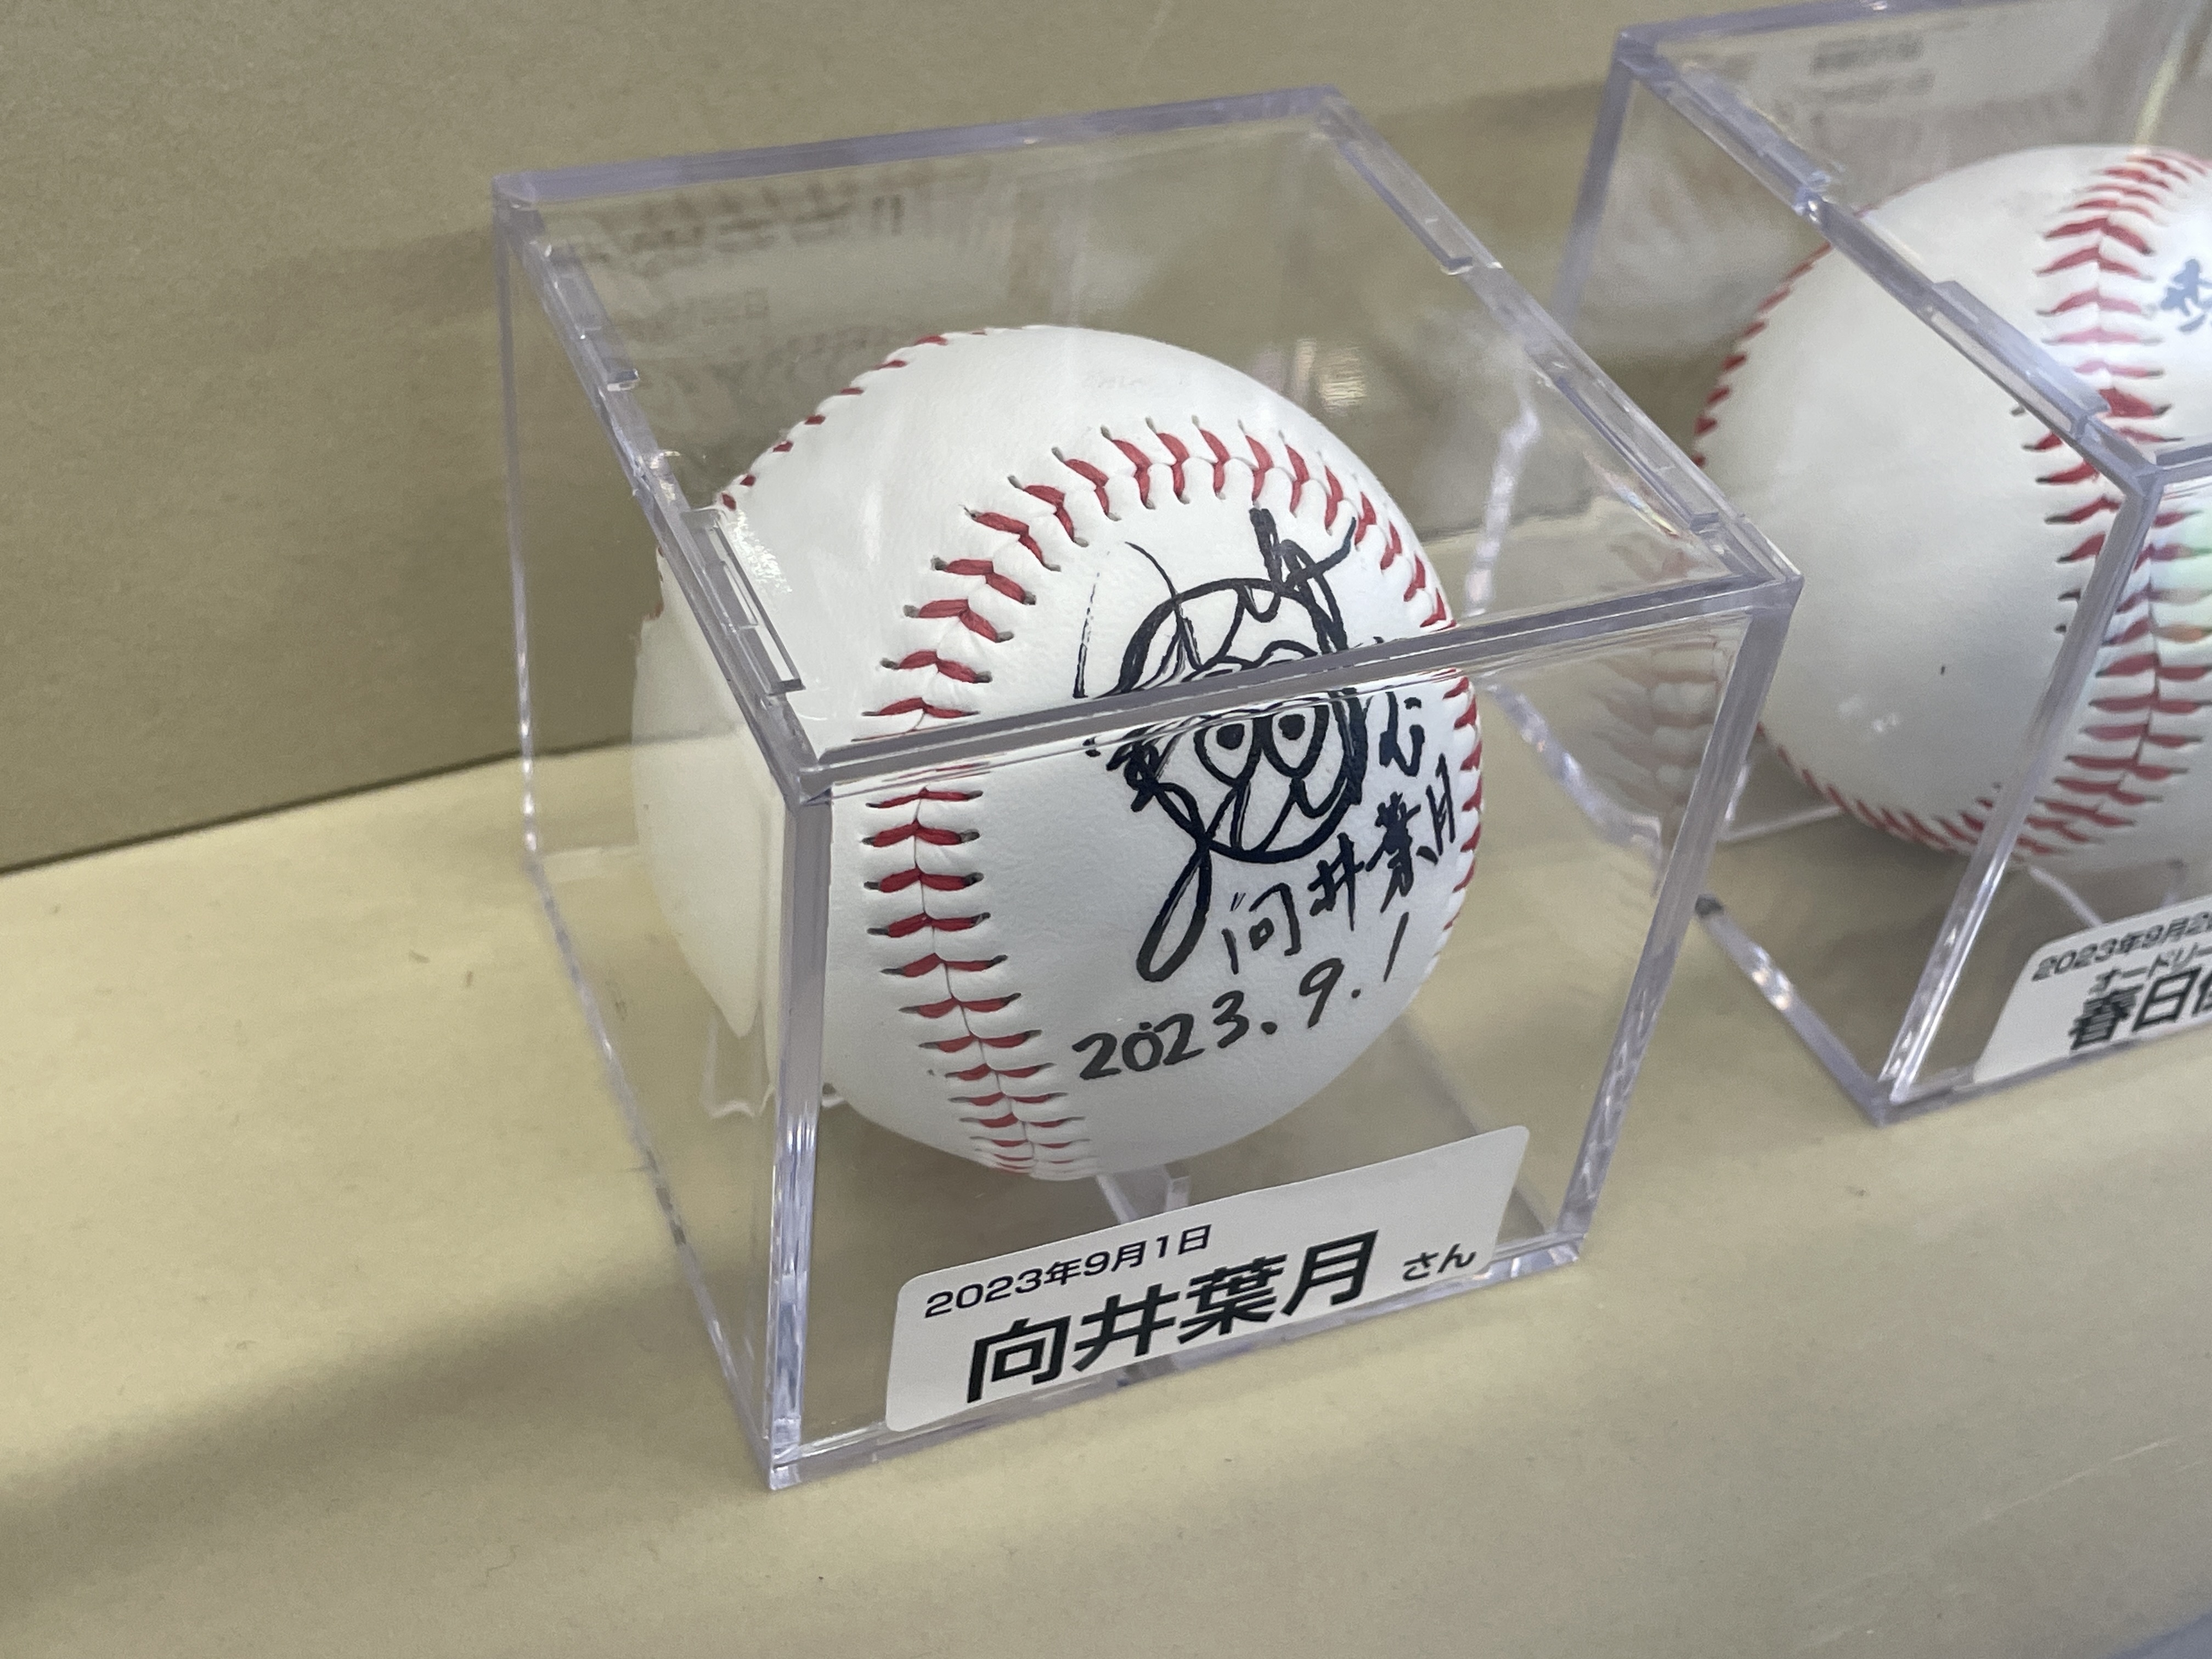
Signature of: hazuki mukai